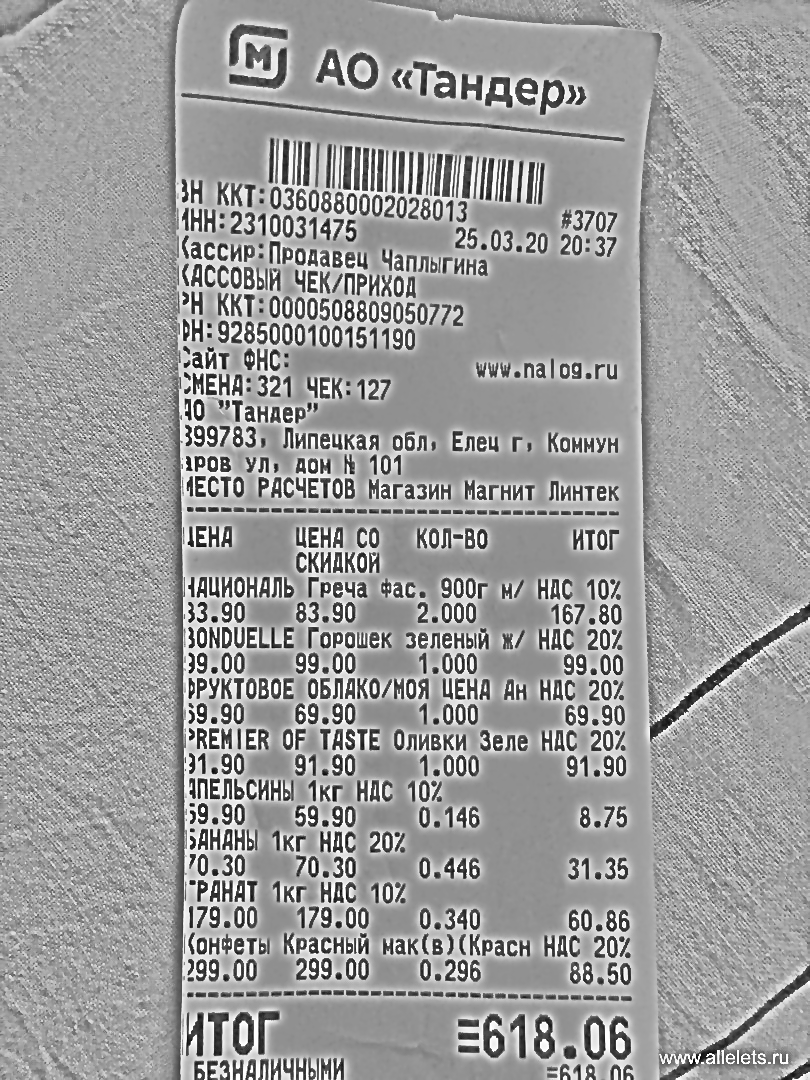
Продавец: АО «Тандер»
ИНН: 2310031475
Дата: 25.03.20
Товары: НАЦИОНАЛЬНЫЕ ГРЕЧА ФАС. 900Г; ЗОНДУЕLLE Горшечек зеленый Ж; ПРОКУПОВОЕ ОБЛАКО/МОЯ ЦЕНА АН; PREMIER OF TASTE ОЛИВКИ Зеле; ДИПЛОМАТИЧНЫЙ 1КГ; БАНАНЫ 1КГ; "РАНАТ" 1КГ; КОНФЕТЫ КРАСНЫЙ МАК(В)
Количество: 2.000; 1.000; 1.000; 1.000; 0.146; 0.446; 0.340; 0.296
Цена: 83.90; 99.00; 69.90; 91.90; 59.90; 70.30; 179.00; 299.00
Сумма: 167.80; 99.00; 69.90; 91.90; 8.75; 31.35; 60.86; 88.50
Итого: 618.06